Question: In what way does the history help explain the case?
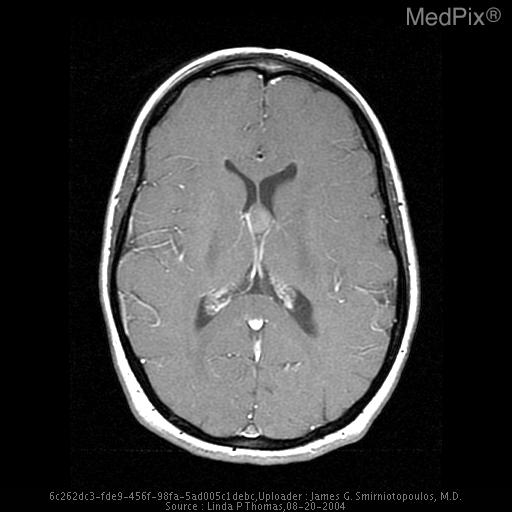
Answer: The patient's history of 29 year old female with worsening headaches. is key in understanding the case.